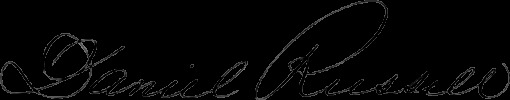
Signature of: daniel russell